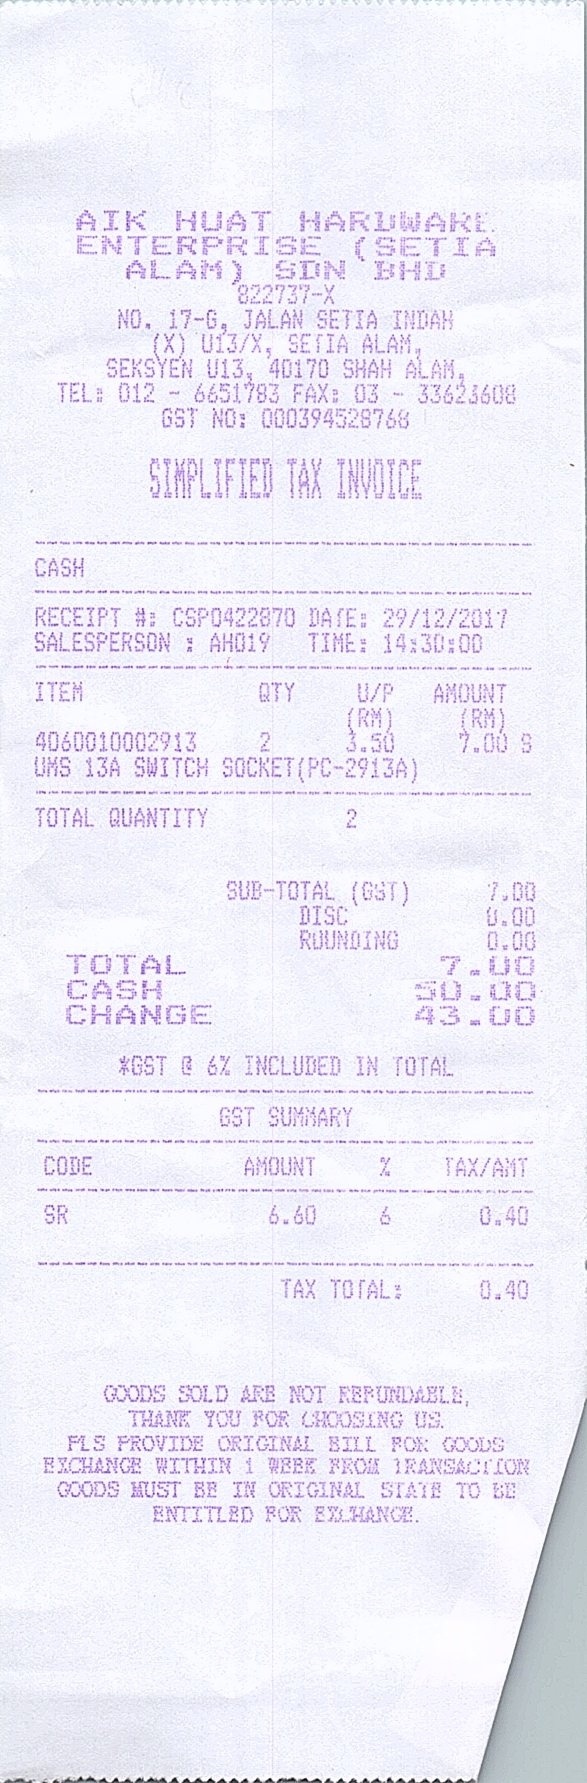
AIK HUAT HARDWARE
ENTERPRISE (SETIA
ALAM) SDN BHD
822737-X
NO. 17-G, JALAN SETIA INDAH
(X) U13/X, SETIA ALAM,
SEKSYEN U13, 40170 SHAH ALAM,
TEL: 012 - 6651783 FAX: 03 - 33623608
GST NO: 000394528768
SIMPLIFIED TAX INVOICE
CASH
RECEIPT #: CSP0422870 DATE: 29/12/2017
SALESPERSON : AH019
TIME: 14:30:00
ITEM
QTY
U/P
AMOUNT
(RM)
(RM)
4060010002913
2
3.50
7.00
S
UMS 13A SWITCH SOCKET(PC-2913A)
TOTAL QUANTITY
2
SUB-TOTAL (GST)
DISC
ROUNDING
TOTAL
CASH
CHANGE
7.00
0.00
0.00
7.00
50.00
43.00
*GST @ 6% INCLUDED IN TOTAL
GST SUMMARY
CODE
AMOUNT
%
TAX/AMT
SR
6.60
6
0.40
TAX TOTAL:
0.40
GOODS SOLD ARE NOT REFUNDABLE,
THANK YOU FOR CHOOSING US.
PLS PROVIDE ORIGINAL BILL FOR GOODS
EXCHANGE WITHIN 1 WEEK FROM TRANSACTION
GOODS MUST BE IN ORIGINAL STATE TO BE
ENTITLED FOR EXCHANGE.